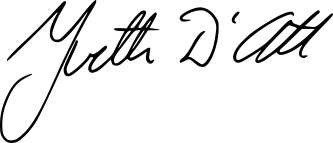
Signature of: yvette d ath